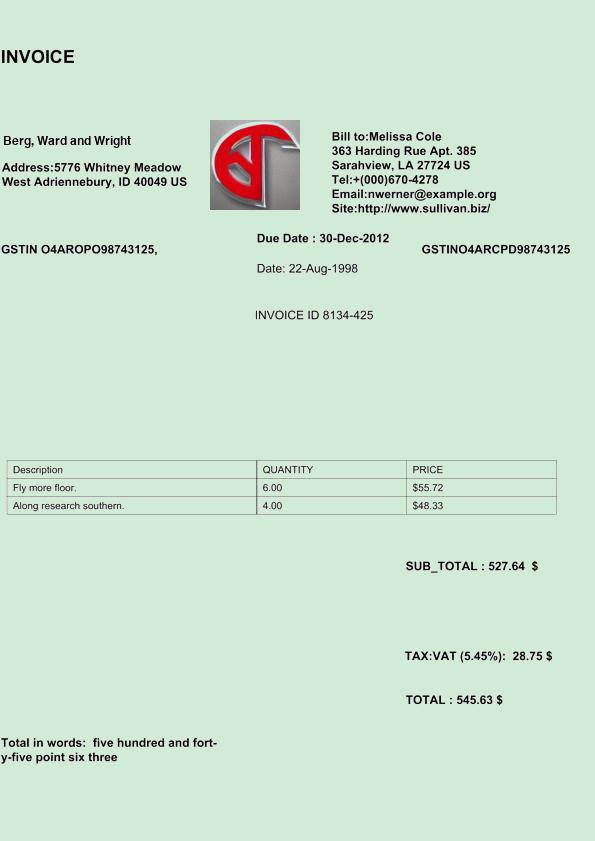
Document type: Invoice